Question: What is the suspected problem?
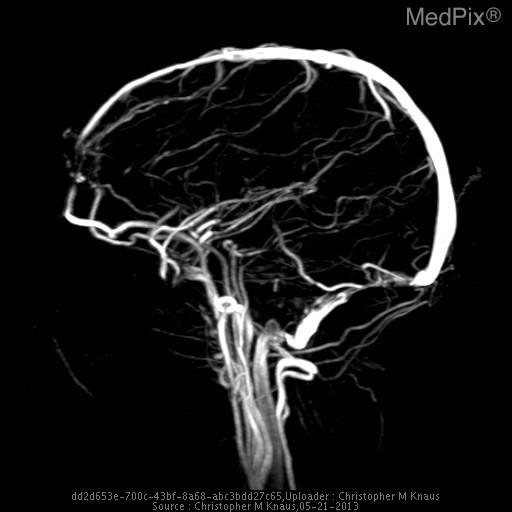
Answer: The findings suggest The vein of Galen, straight sinus, and dominant left transverse venous dural sinus are particularly hyperattenuating, and apparently prominent in caliber.

The superior sagittal sinus is notably less hyperattenuating and is normal in appearance.  The right transverse dural venous sinus is hypoplastic.

Gray/white matter discrimination is preserved.  There is no evidence for infarction or intracranial hemorrhage.  There are no brain masses or mass effect.  There is no hydrocephalus.

The skull is intact.  The partially imaged aerated portions of the skull base are free of significant effusions..

Impression: The vein of Galen, straight sinus, and dominant left transverse venous dural sinus are all particularly hyperattenuating and apparently prominent in caliber, all very concerning for thrombosis.. 3D reconstruction MRV (MR venogram) lateral view.. The patient might have a history of 17 yo girl presents with left sided facial weakness and numbness and the worst headache of her life that is rated 10/10.  The headache has been progressive for about 24 hours.  She has a history of migraine, but the patient states that her current headache does not feel like her typical migraine headache..